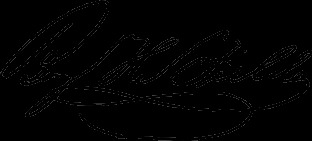
Signature of: benjamin hazard field